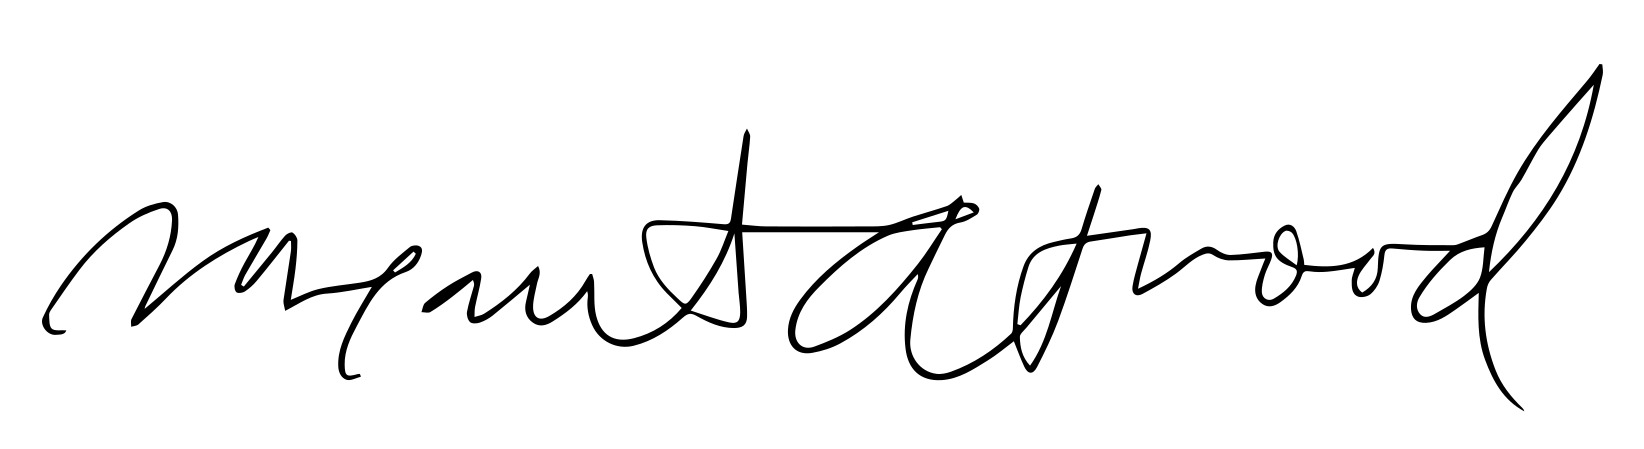
Signature of: margaret atwood